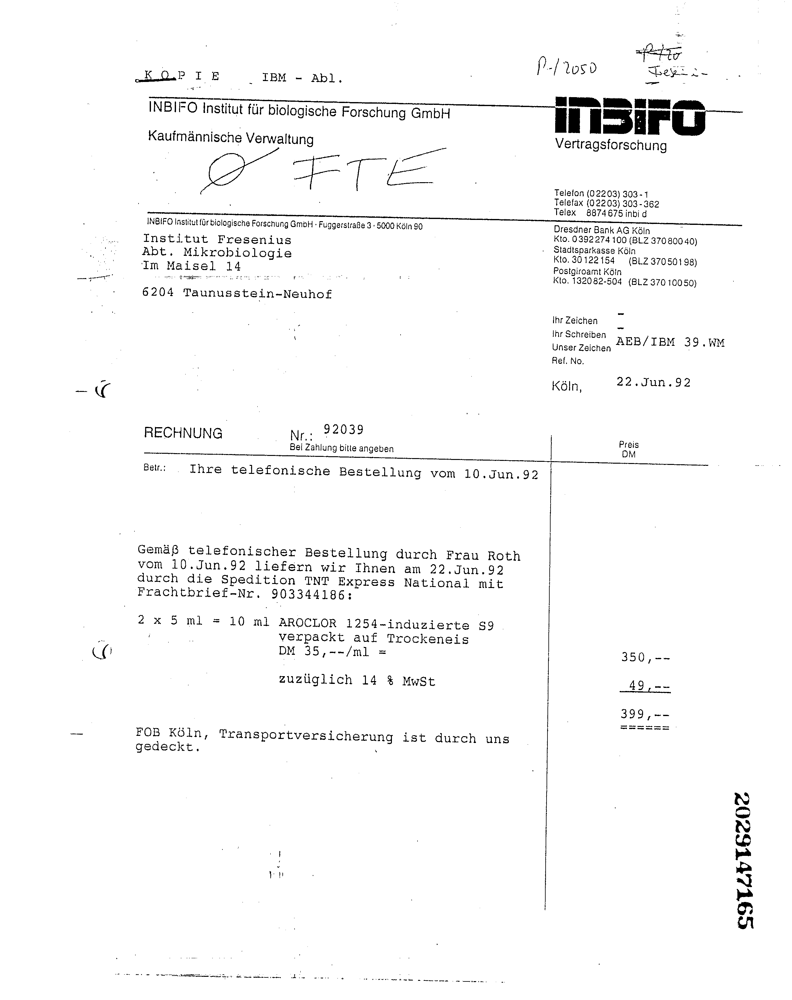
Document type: Invoice